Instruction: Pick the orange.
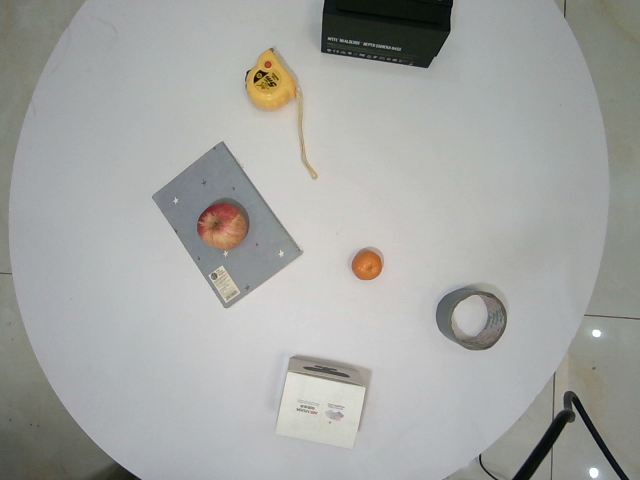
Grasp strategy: vertical